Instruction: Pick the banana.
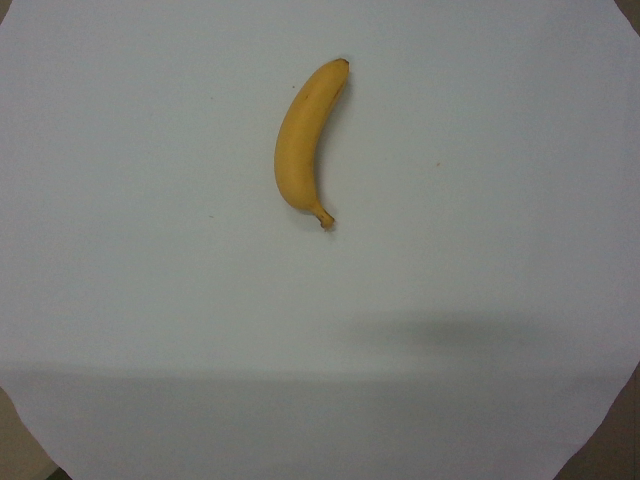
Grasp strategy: vertical